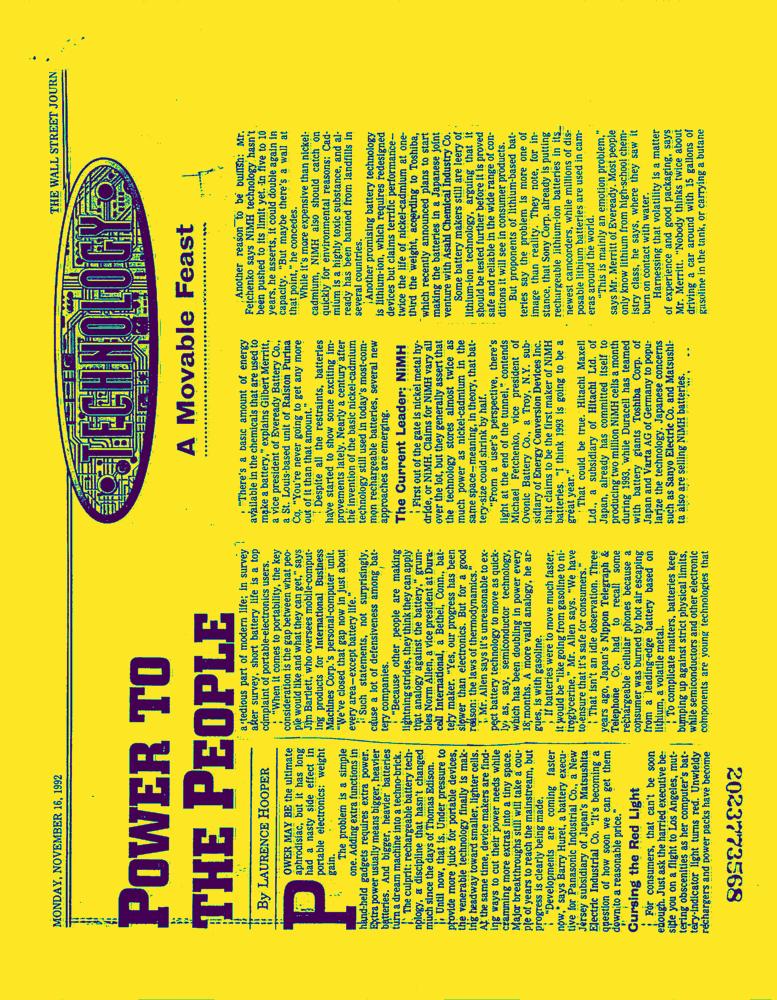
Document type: News-Article